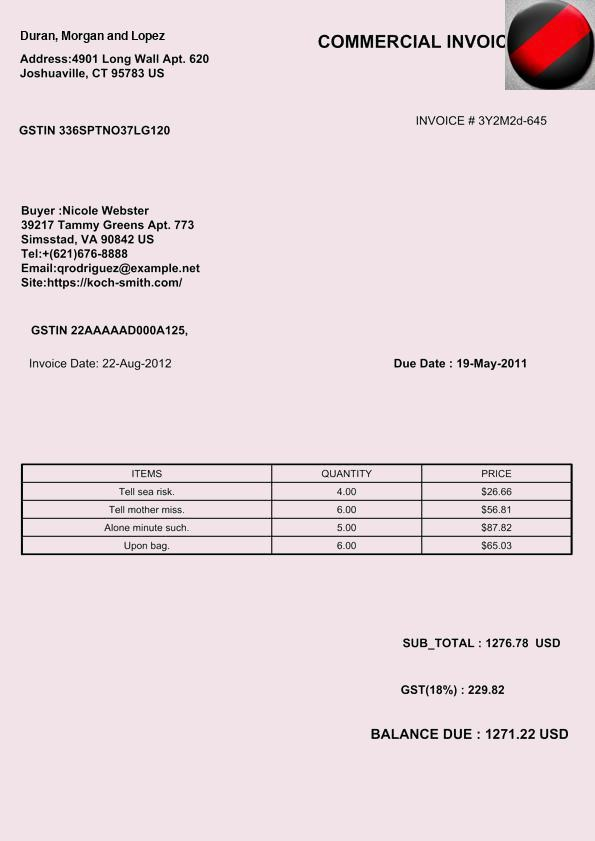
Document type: Invoice